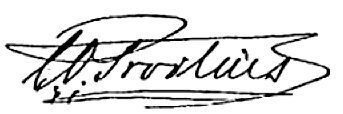
Signature of: carl oskar troilius